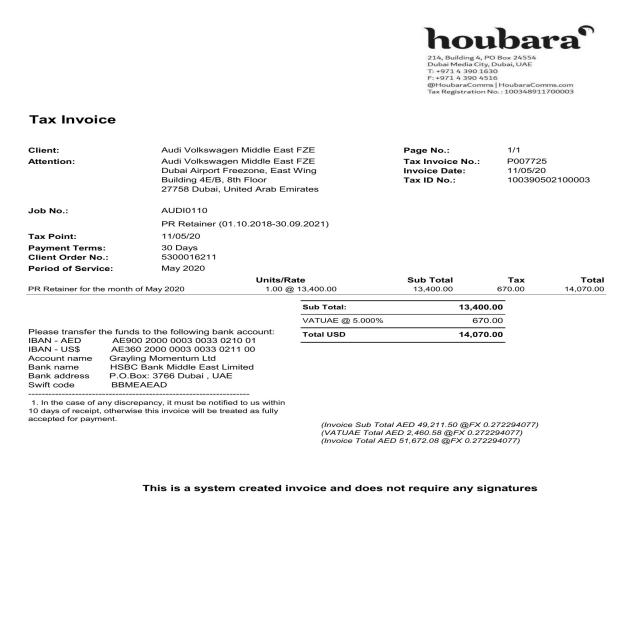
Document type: Invoice